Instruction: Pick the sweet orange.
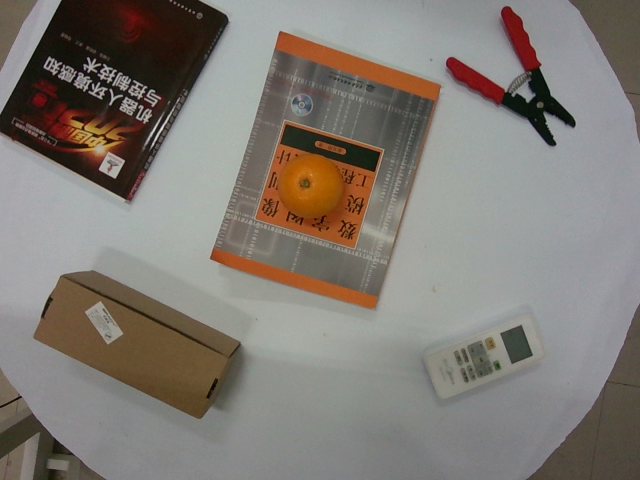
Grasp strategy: vertical